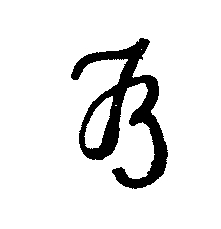
Signature of: jes bundsen